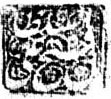
Signature of: fath ali shah qajar